Question: What appears to be the issue?
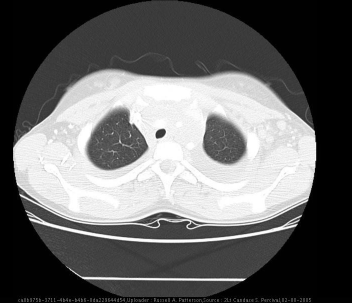
Answer: The findings suggest Image Findings:
CXR (AP Portable): mediastinal mass, left pleural effusion
Chest CT: large mediastinal mass spanning the anterior, middle, and posterior mediastinum and descending into abdomen and
                   encircling the aorta, large left and right pleural effusions
Abdomen and Pelvis CT: large mass descending from mediastinum into the retroperitoneal space and into the pelvis compressing
                                            the Inferior Vena Cava, Hydronephrosis of the Left kidney. CT Chest Image with large mass left upper mediastinum.. The patient might have a history of History (can include gestational age, or age in days, weeks, months):
Previously healthy 13 y/o female with shortness of breath on exertion..